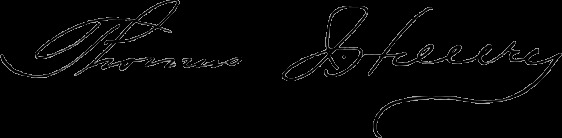
Signature of: thomas j hillery